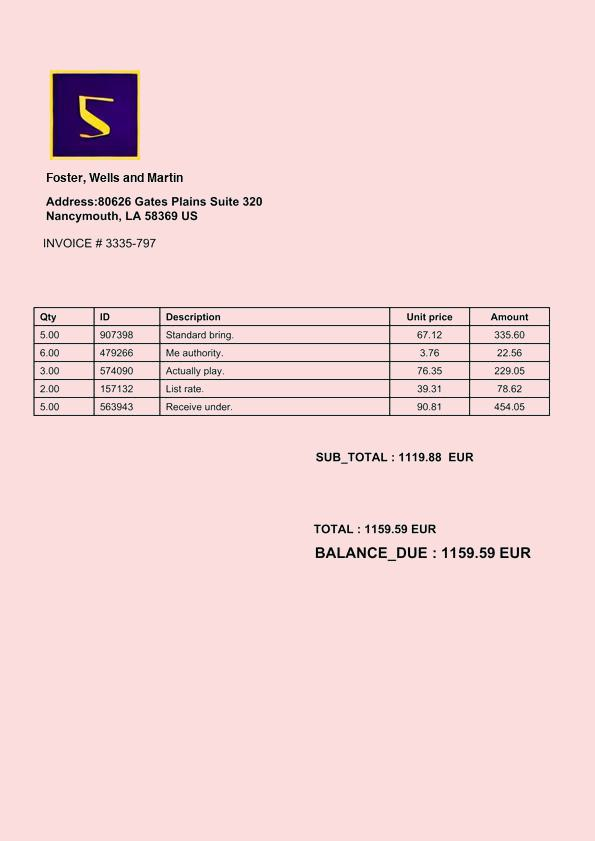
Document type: Invoice